Question: What are the imaging findings?
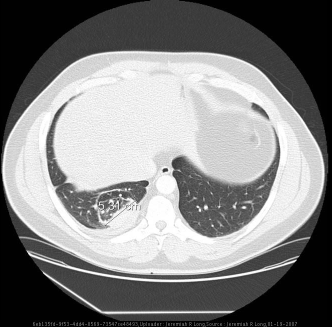
Answer: The imaging shows AP and lateral chest radiographs demonstrate an opacity within the right lower lobe at the posterior costophrenic angle that appears somewhat mass-like and a chest CT was recommended.

Axial chest CT images following intravenous contrast administration (in both soft tissue and lung windows) demonstrate a focal area of pleural thickening with moderate sized adjacent linear parenchymal opacification and a drawing in of the bronchovascular bundles toward to pleural thickening in a comet tail pattern.  There is also some associated volume loss within the right lower lobe. Axial chest CT images following intravenous contrast administration (in both soft tissue and lung windows) demonstrate a focal area of pleural thickening with moderate sized adjacent linear parenchymal opacification and a drawing in of the bronchovascular bundles toward to pleural thickening in a comet tail pattern.  There is also some associated volume loss within the right lower lobe..